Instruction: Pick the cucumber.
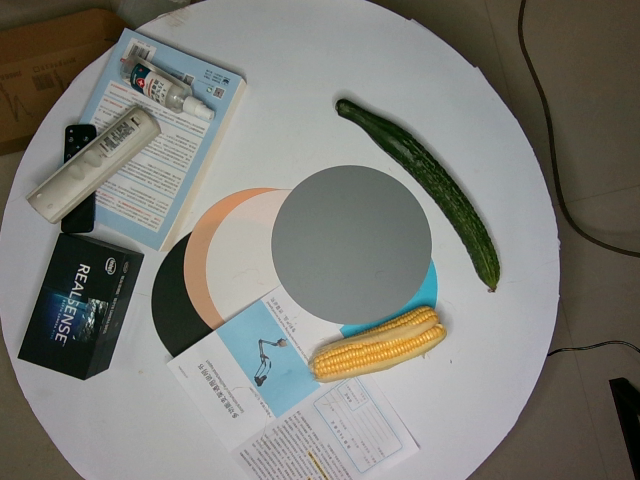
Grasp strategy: vertical